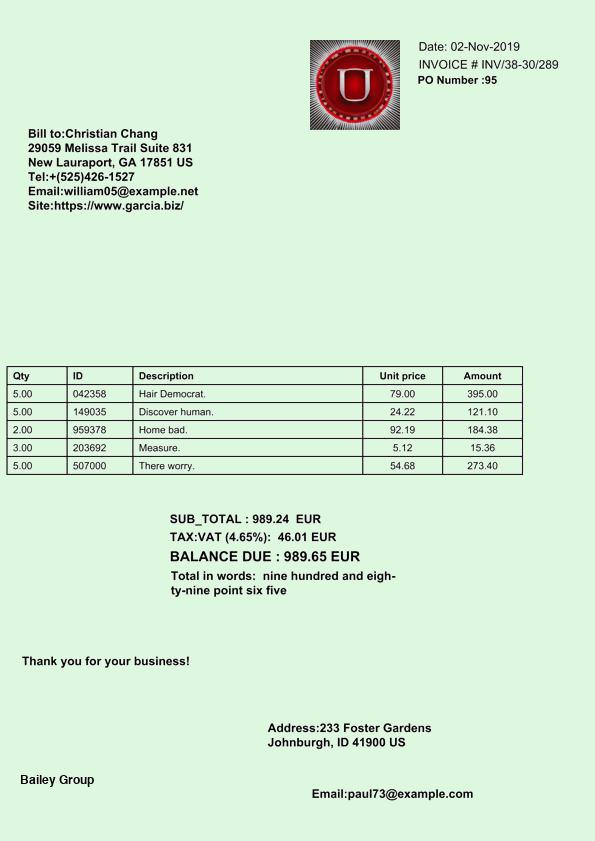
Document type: Invoice